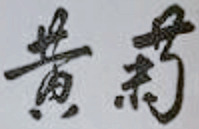
Signature of: huang ju